Question: How does the patient history play a role?
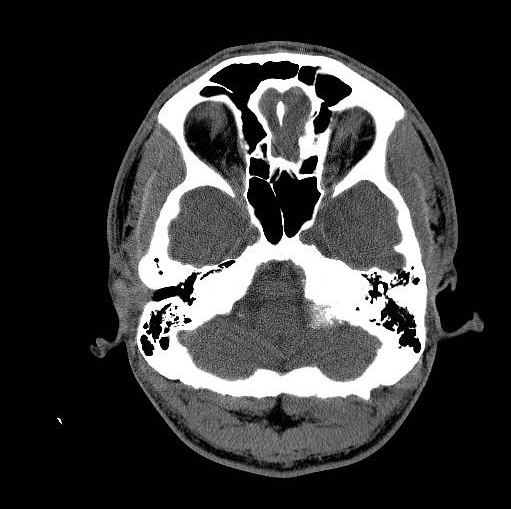
Answer: The patient's history of 26 year-old man, detailed history withheld is key in understanding the case.